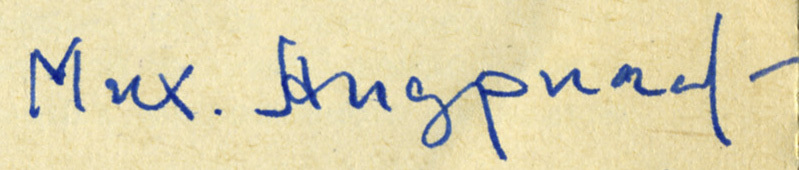
Signature of: mikhail andriasov